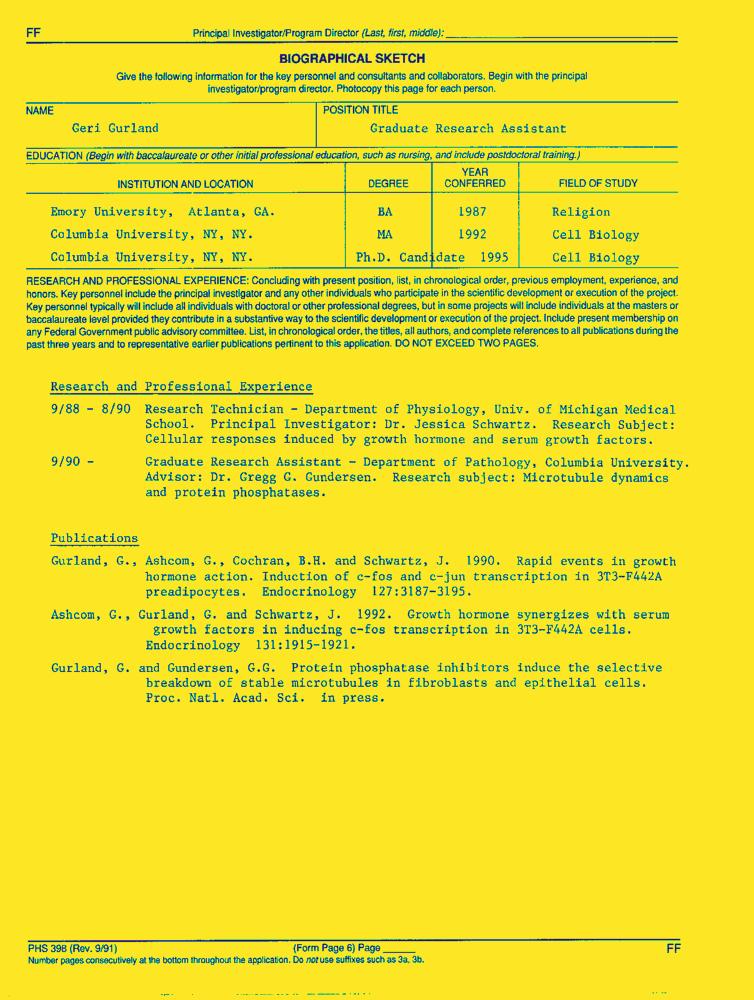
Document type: Resume-Doc